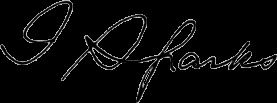
Signature of: i sparks